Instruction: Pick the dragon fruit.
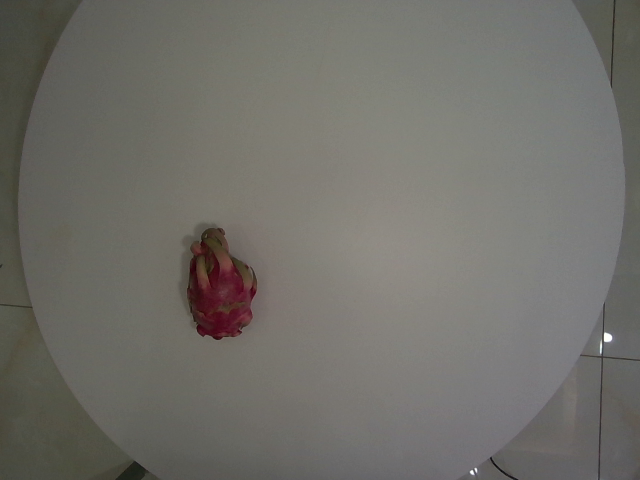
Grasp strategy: vertical